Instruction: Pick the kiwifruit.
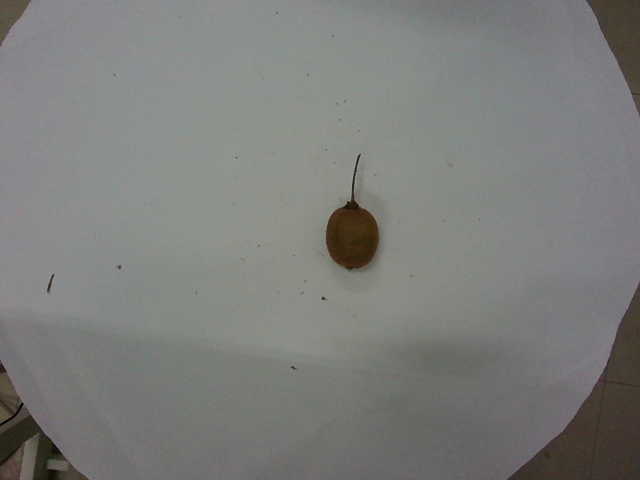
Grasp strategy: vertical